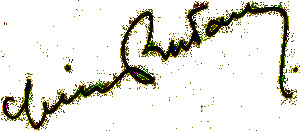
Signature of: lucien rudaux